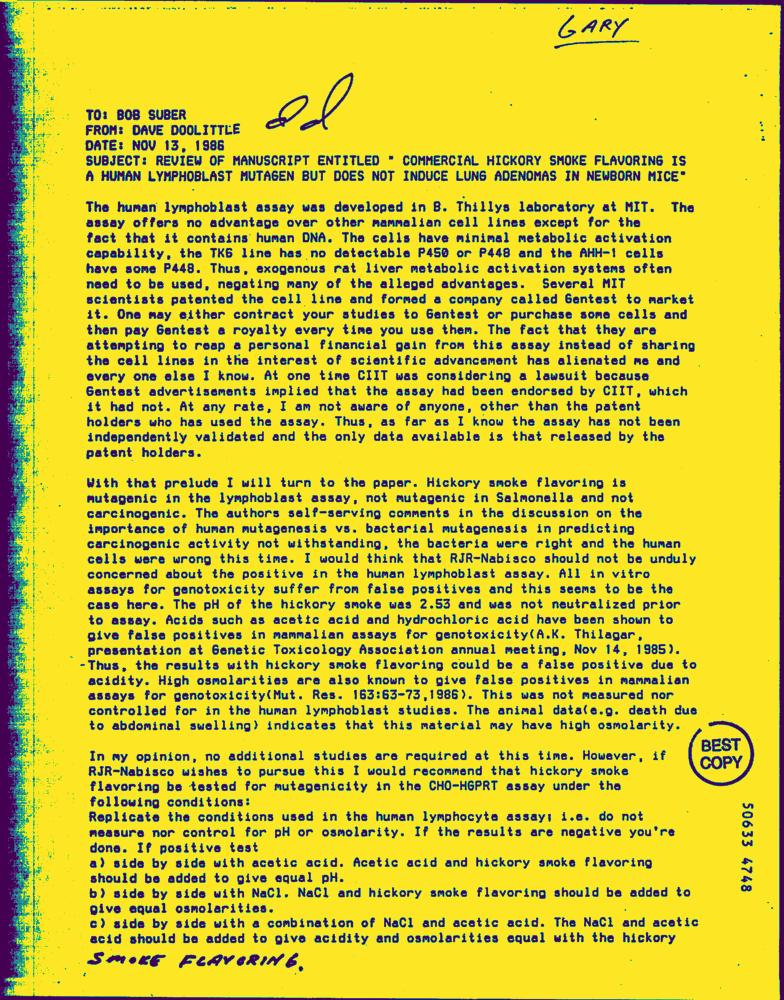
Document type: Letter-Doc